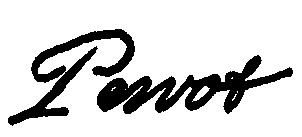
Signature of: nicolas perrot